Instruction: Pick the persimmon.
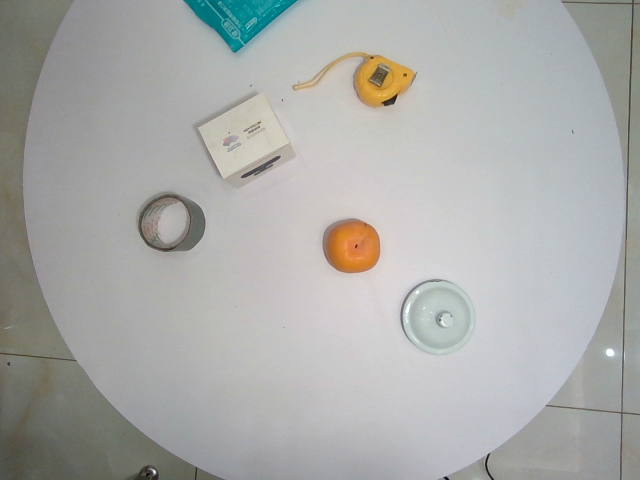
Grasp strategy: vertical